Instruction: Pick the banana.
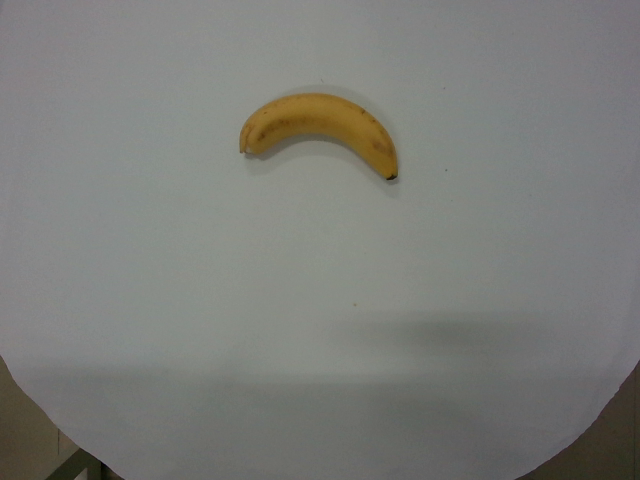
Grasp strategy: vertical